Question: Talk about the condition:
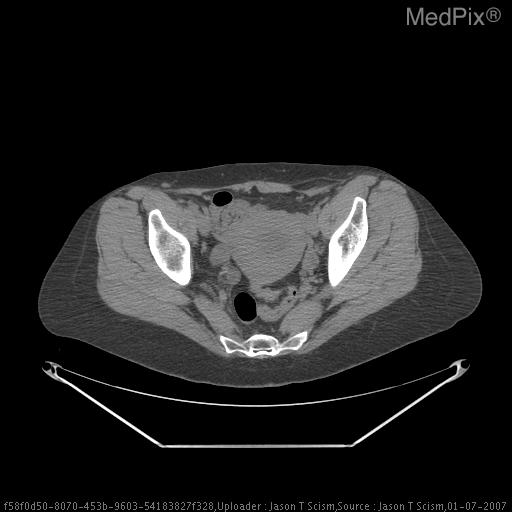
Answer: The disease is discussed as: In the management of cervical cancer, surgical candidacy is in part based on an assessment of parametrial tumor extension by physical examination.
Radical hysterectomy is usually reserved for medically-fit patients with tumor confined to the cervix (stage I) or with minimal extension to the proximal vagina (stage IIA). Radiation therapy is the treatment of choice for tumor that has spread to the parametria or beyond (stage IIB or greater). Several previous studies have demonstrated that computed tomography has a disappointing accuracy (of only approximately 50%) in evaluating parametrial extension of cervix cancer. CT alone usually cannot accurately differentiate stage lB from IIB lesions and thus usually does not play a significant role in deciding surgical vs. nonsurgical treatment. In this particular case, the right sided hydronephrosis makes parametrial extension more obvious. The PET scan findings further help with staging and management in this patient.